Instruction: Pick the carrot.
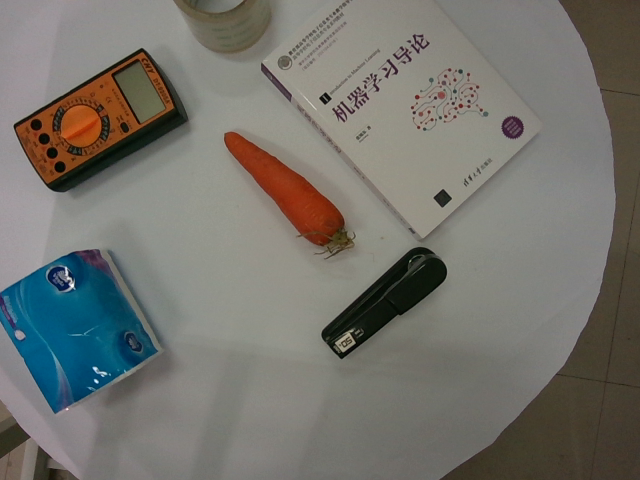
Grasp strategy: vertical